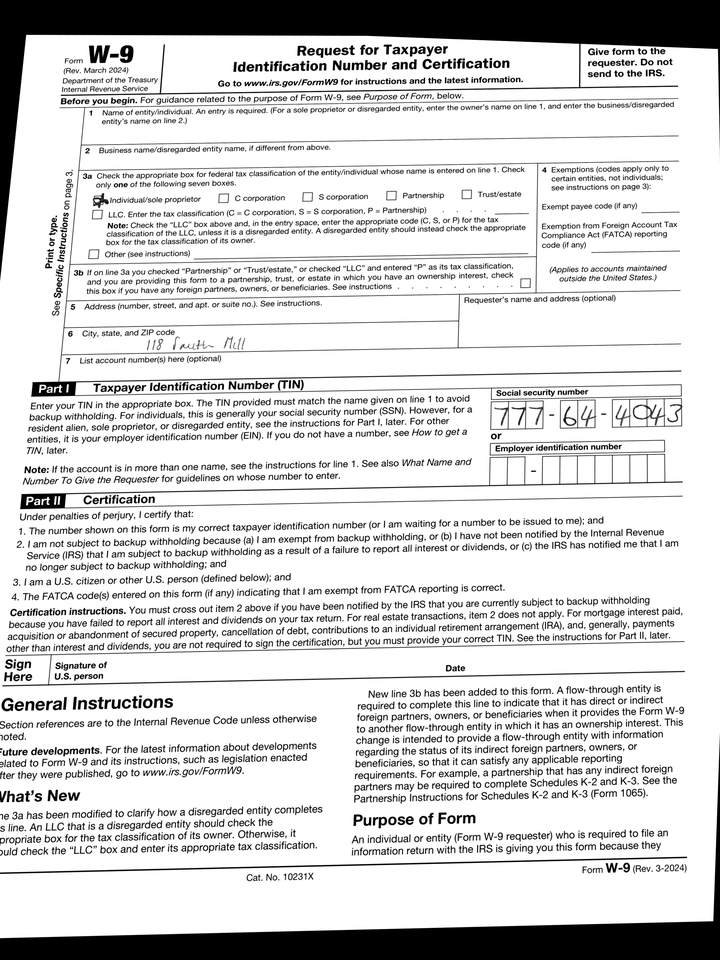
adr1: 118 Smith Mill
cbx: yes
ssn: 777644043